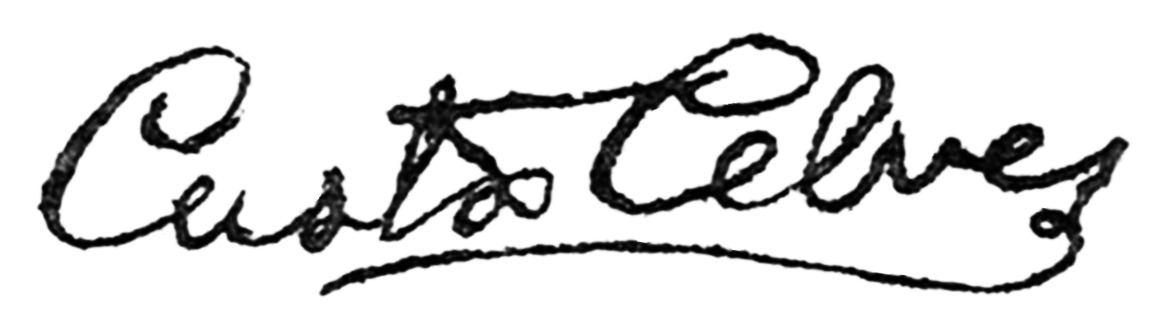
Signature of: antônio frederico de castro alves